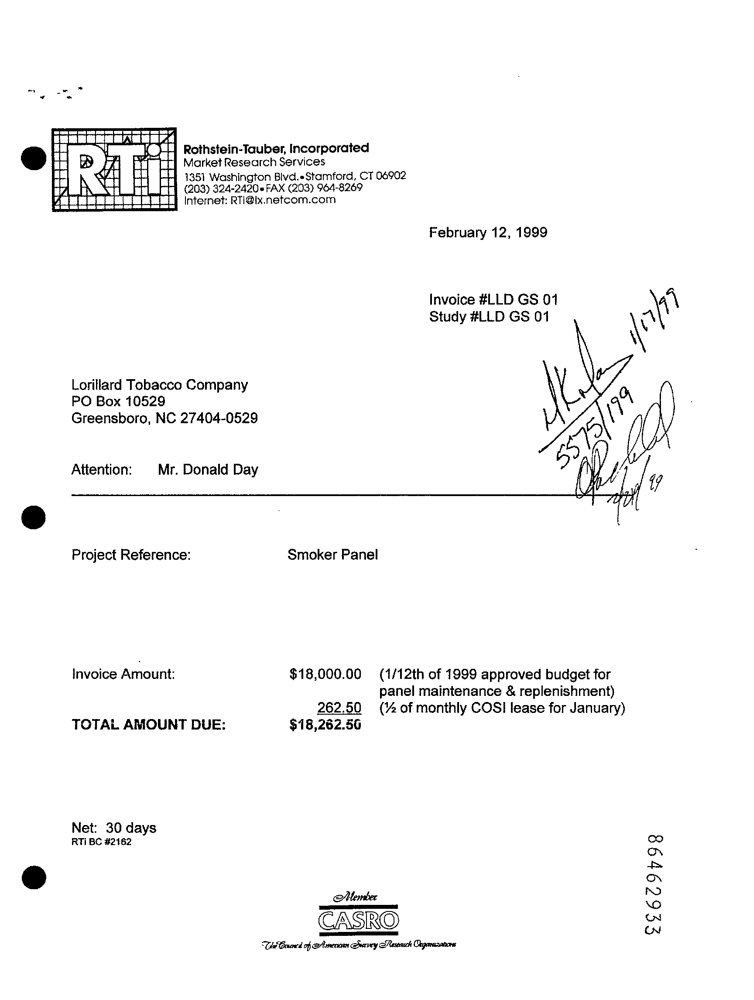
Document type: Invoice